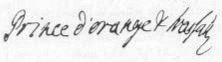
Signature of: william iv prince of orange